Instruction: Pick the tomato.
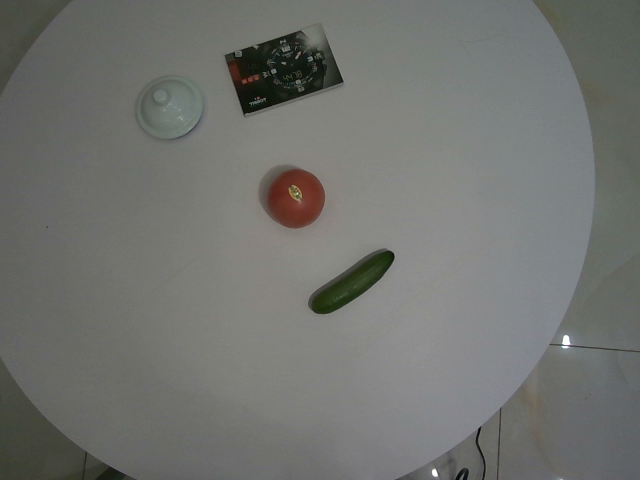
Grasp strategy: vertical